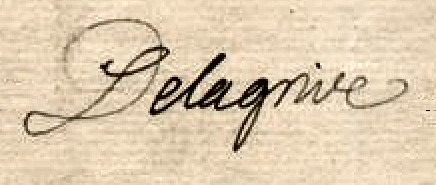
Signature of: jean delagrive